Question: What is the potential diagnosis?
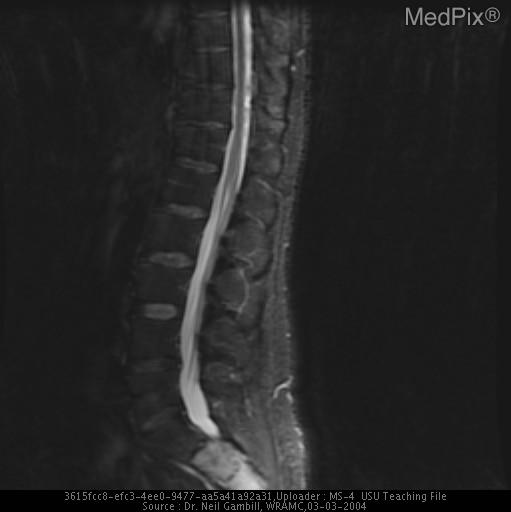
Answer: The possible diagnosis includes metastatic disease, primary bone tumor, lymphoma, multiple myeloma, giant cell tumor, and chondroma.